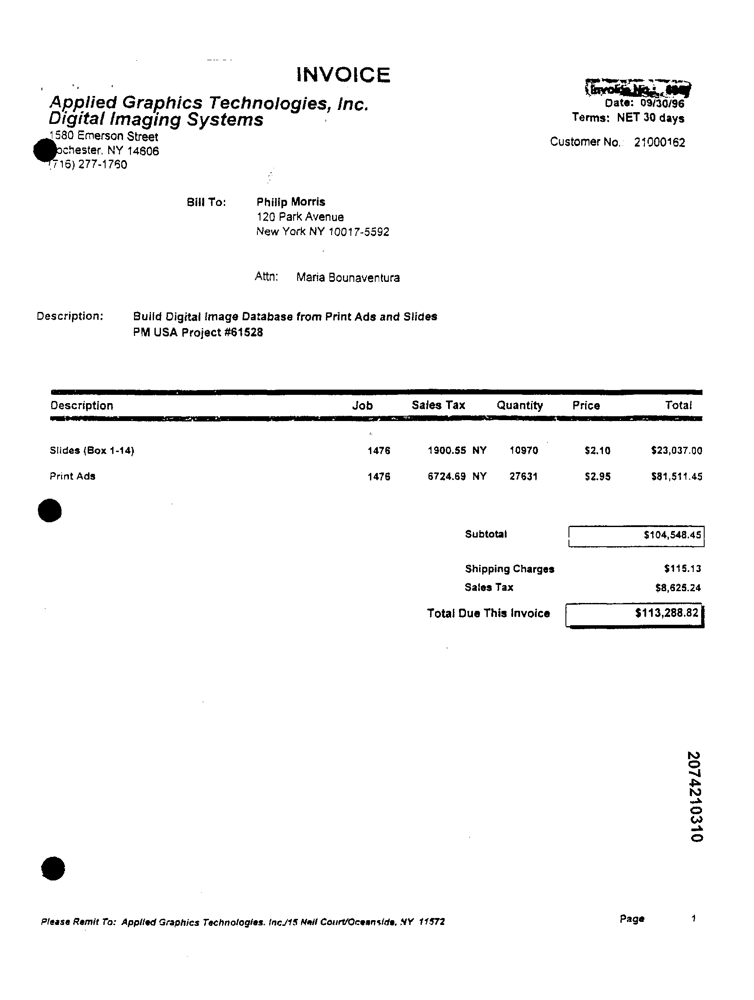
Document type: Invoice